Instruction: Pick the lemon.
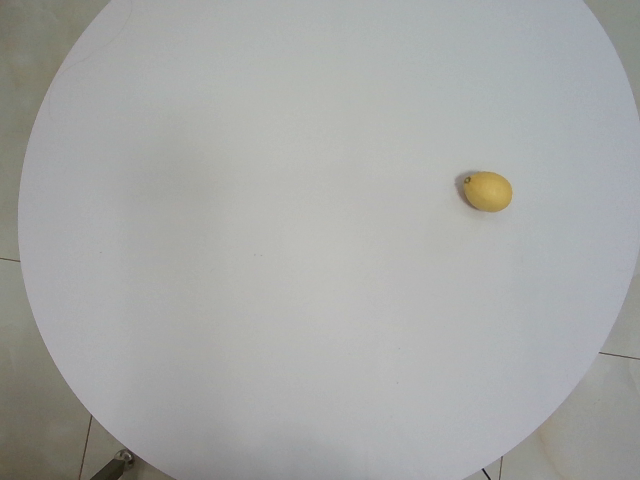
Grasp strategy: vertical